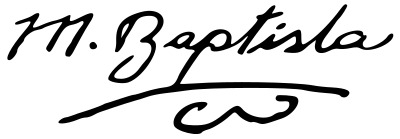
Signature of: mariano baptista